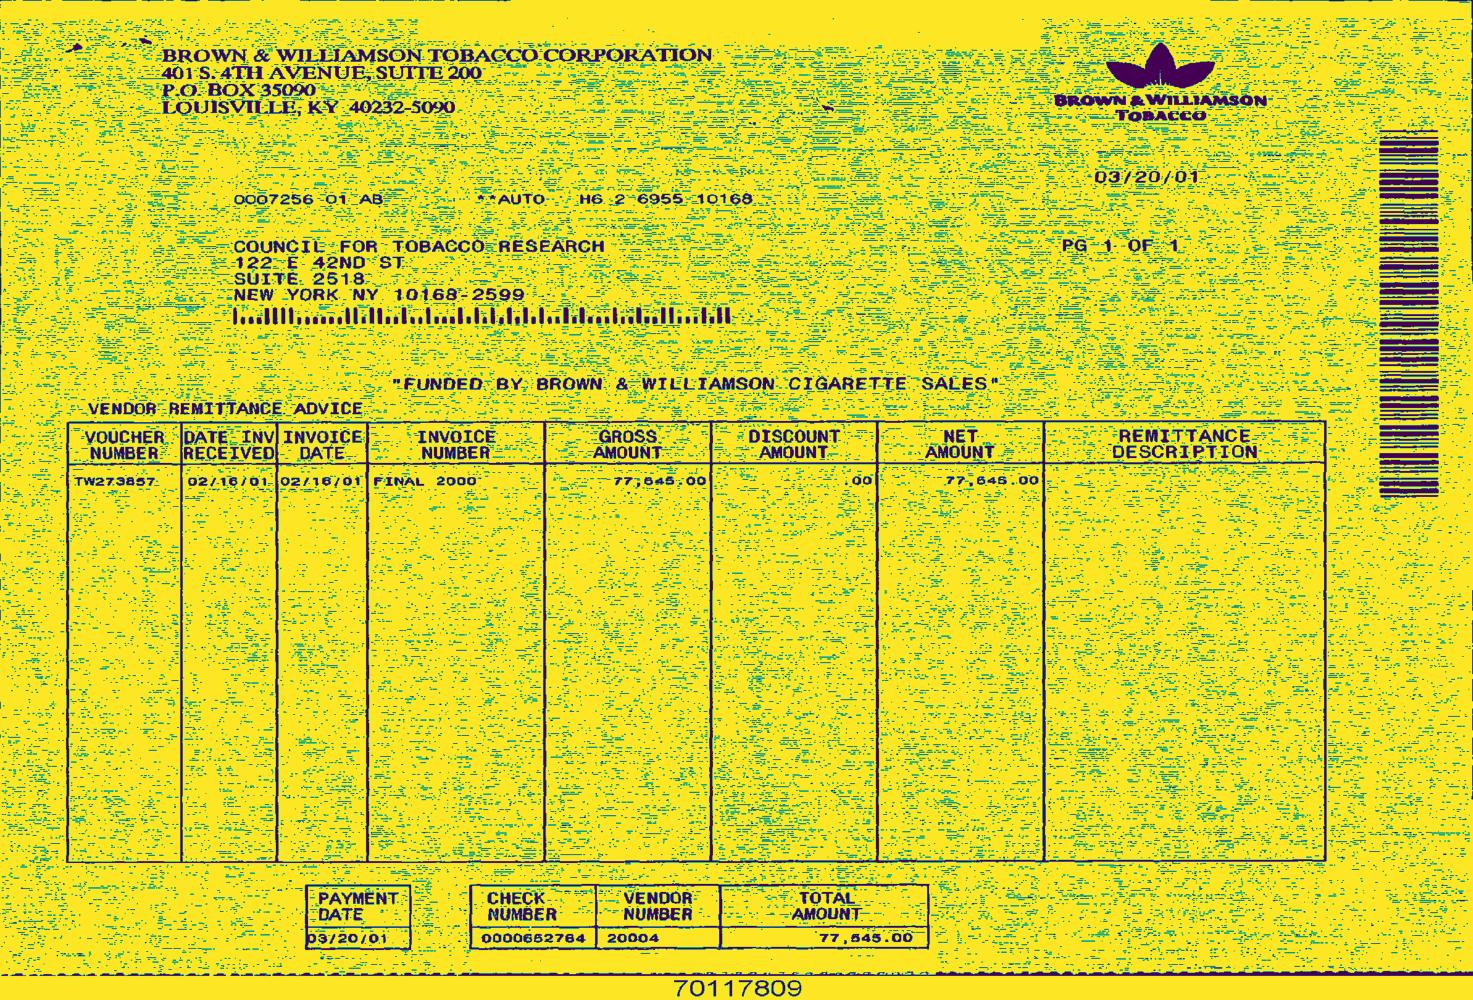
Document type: Invoice-Doc